Can you pull out the amount in words, numerical amount, payee's name, date of the cheque, and the bank's name from the image?
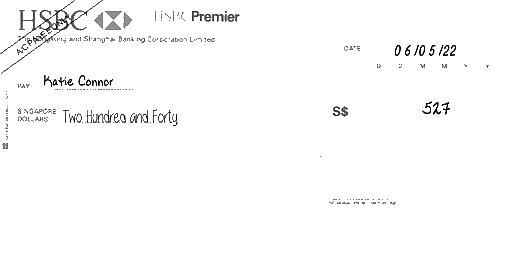
amt_in_words: Two Hundred and Forty
amt_in_figures: 527
payee_name: Katie Connor
bank_name: HSBC
cheque_date: 06/05/22